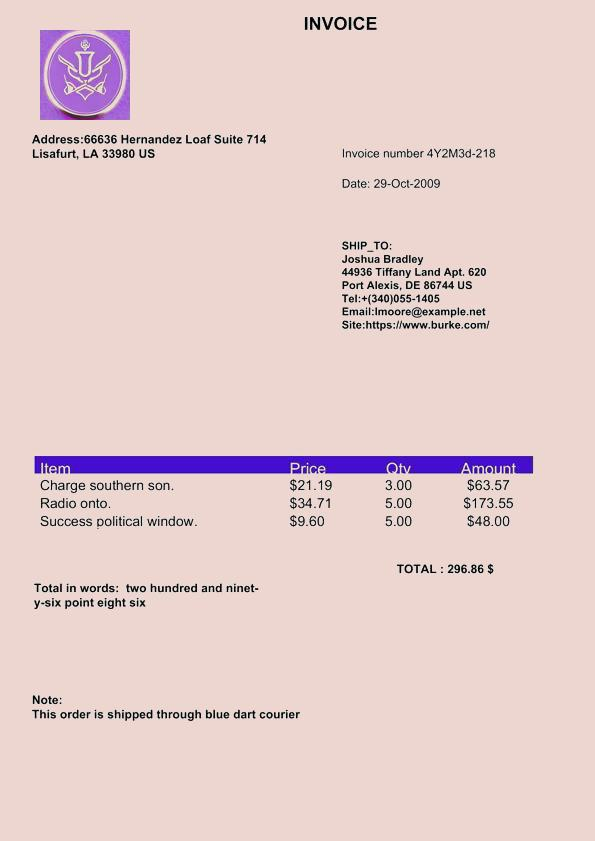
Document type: Invoice